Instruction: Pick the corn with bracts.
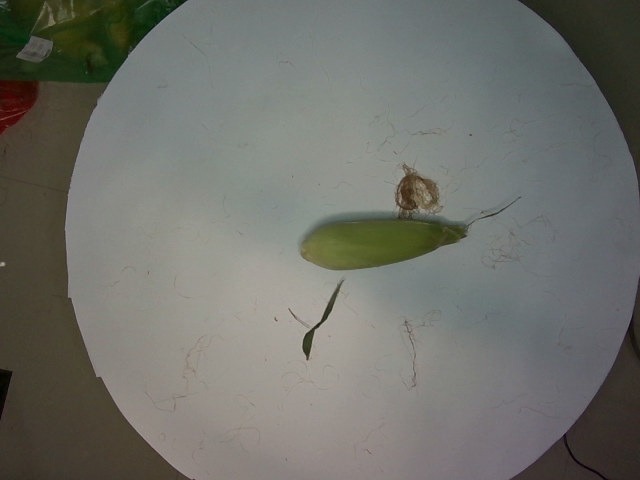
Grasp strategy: vertical